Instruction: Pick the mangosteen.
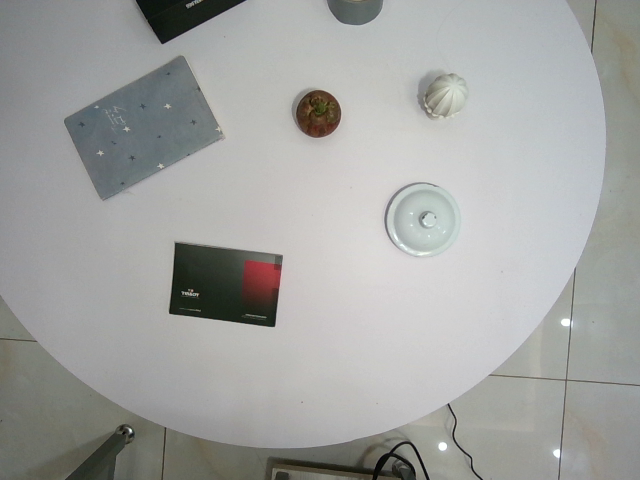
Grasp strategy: vertical